Question: What jurisdiction, city, or county is the document associated with?
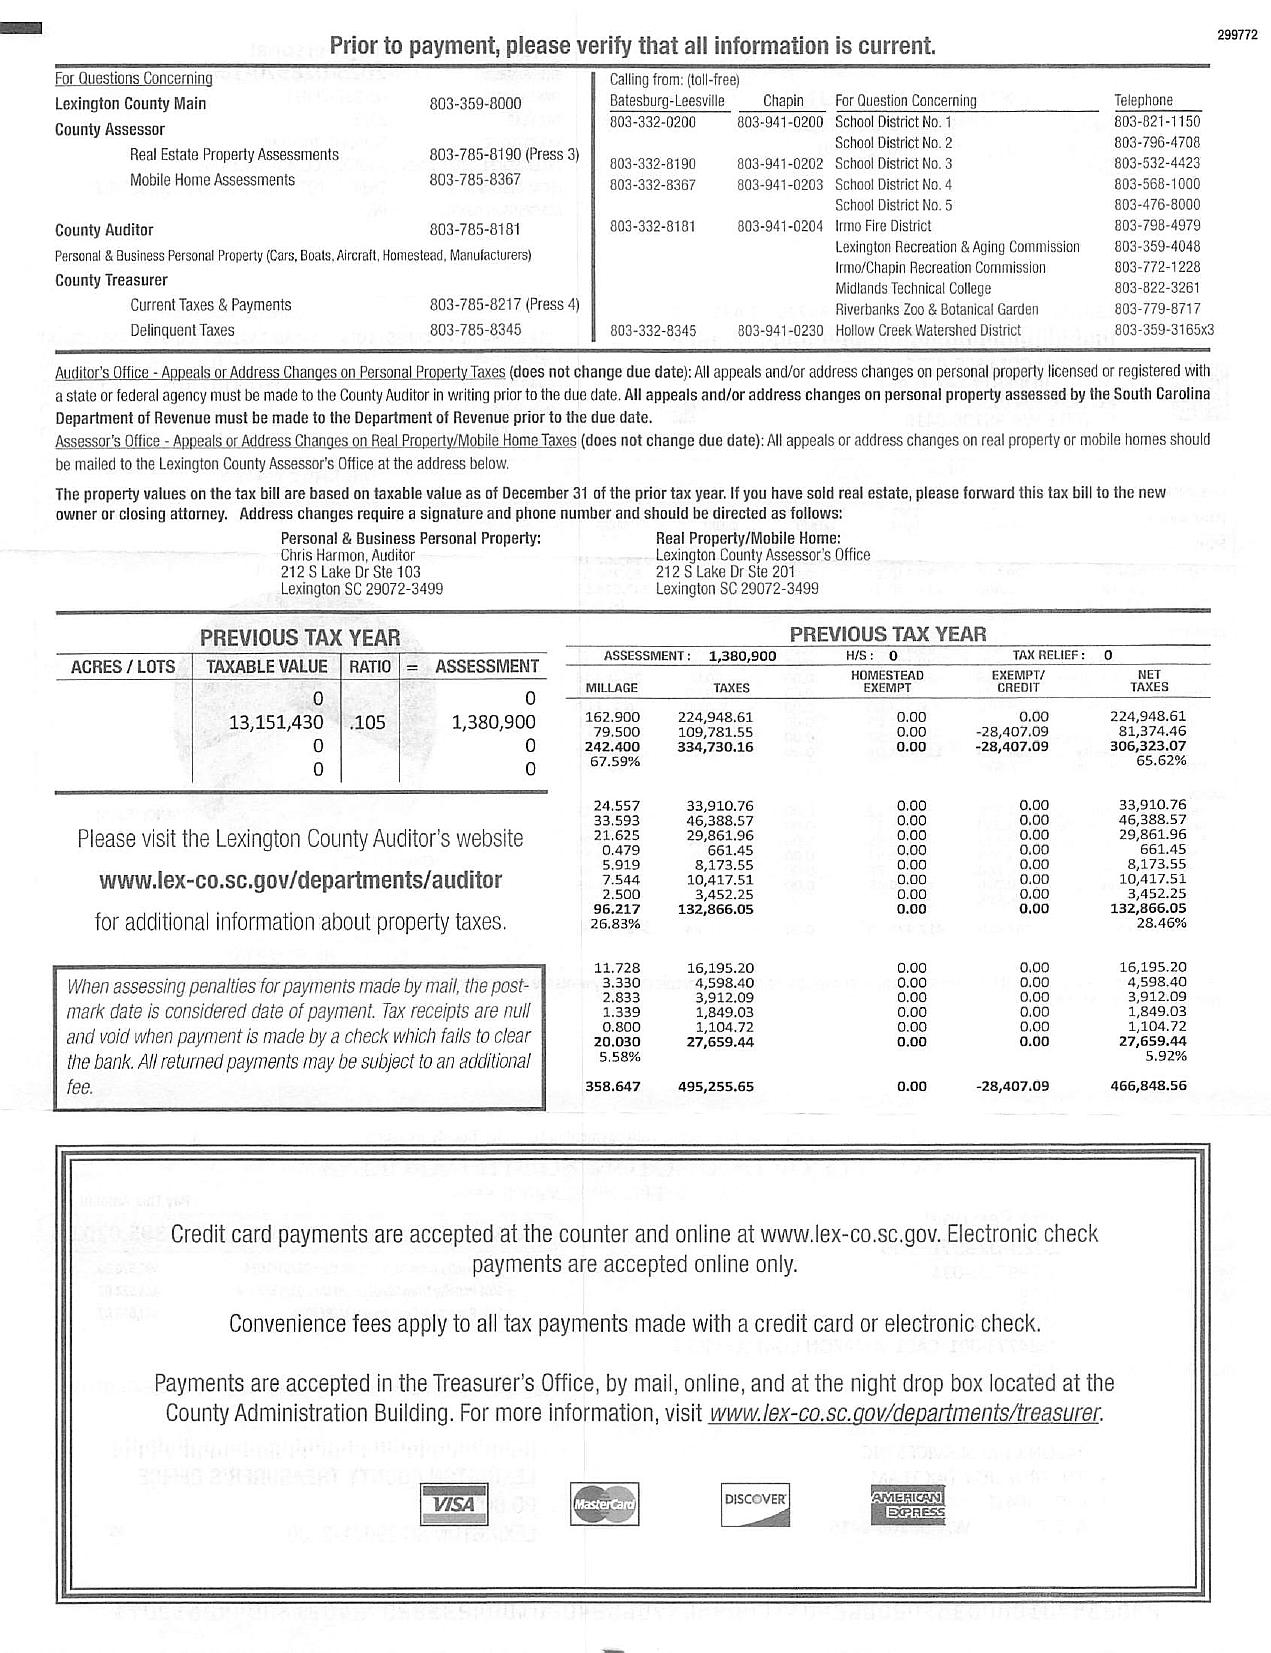
Answer: "Lexington County"